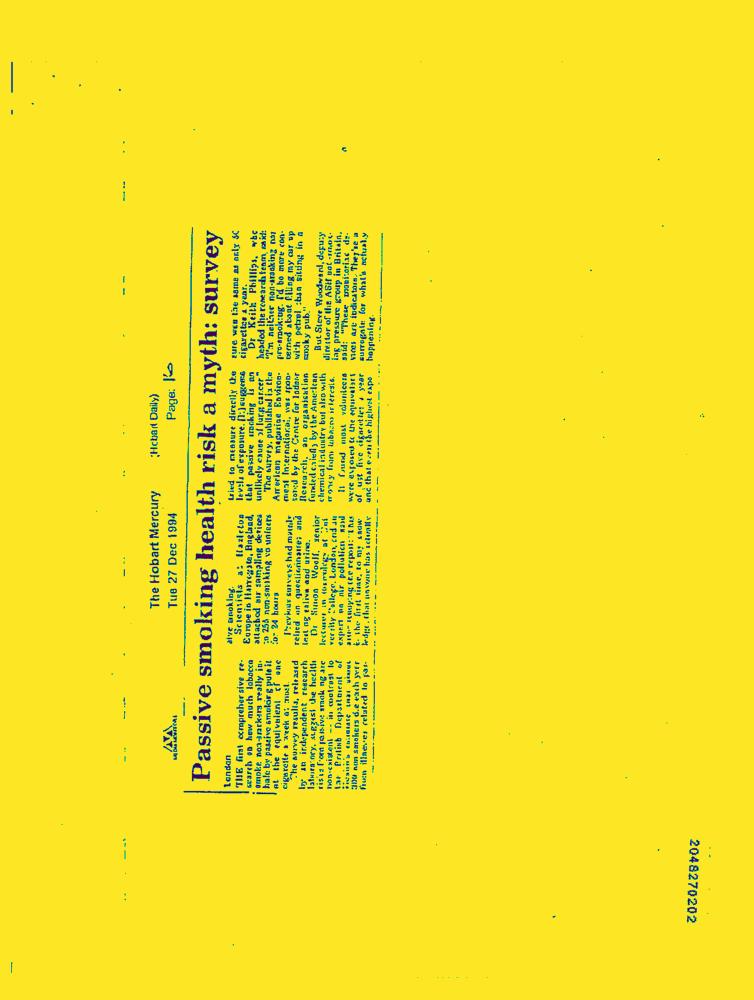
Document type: News-Article